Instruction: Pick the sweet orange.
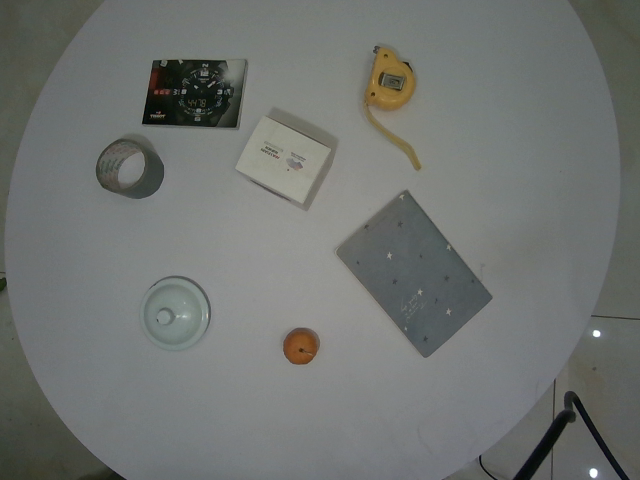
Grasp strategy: vertical